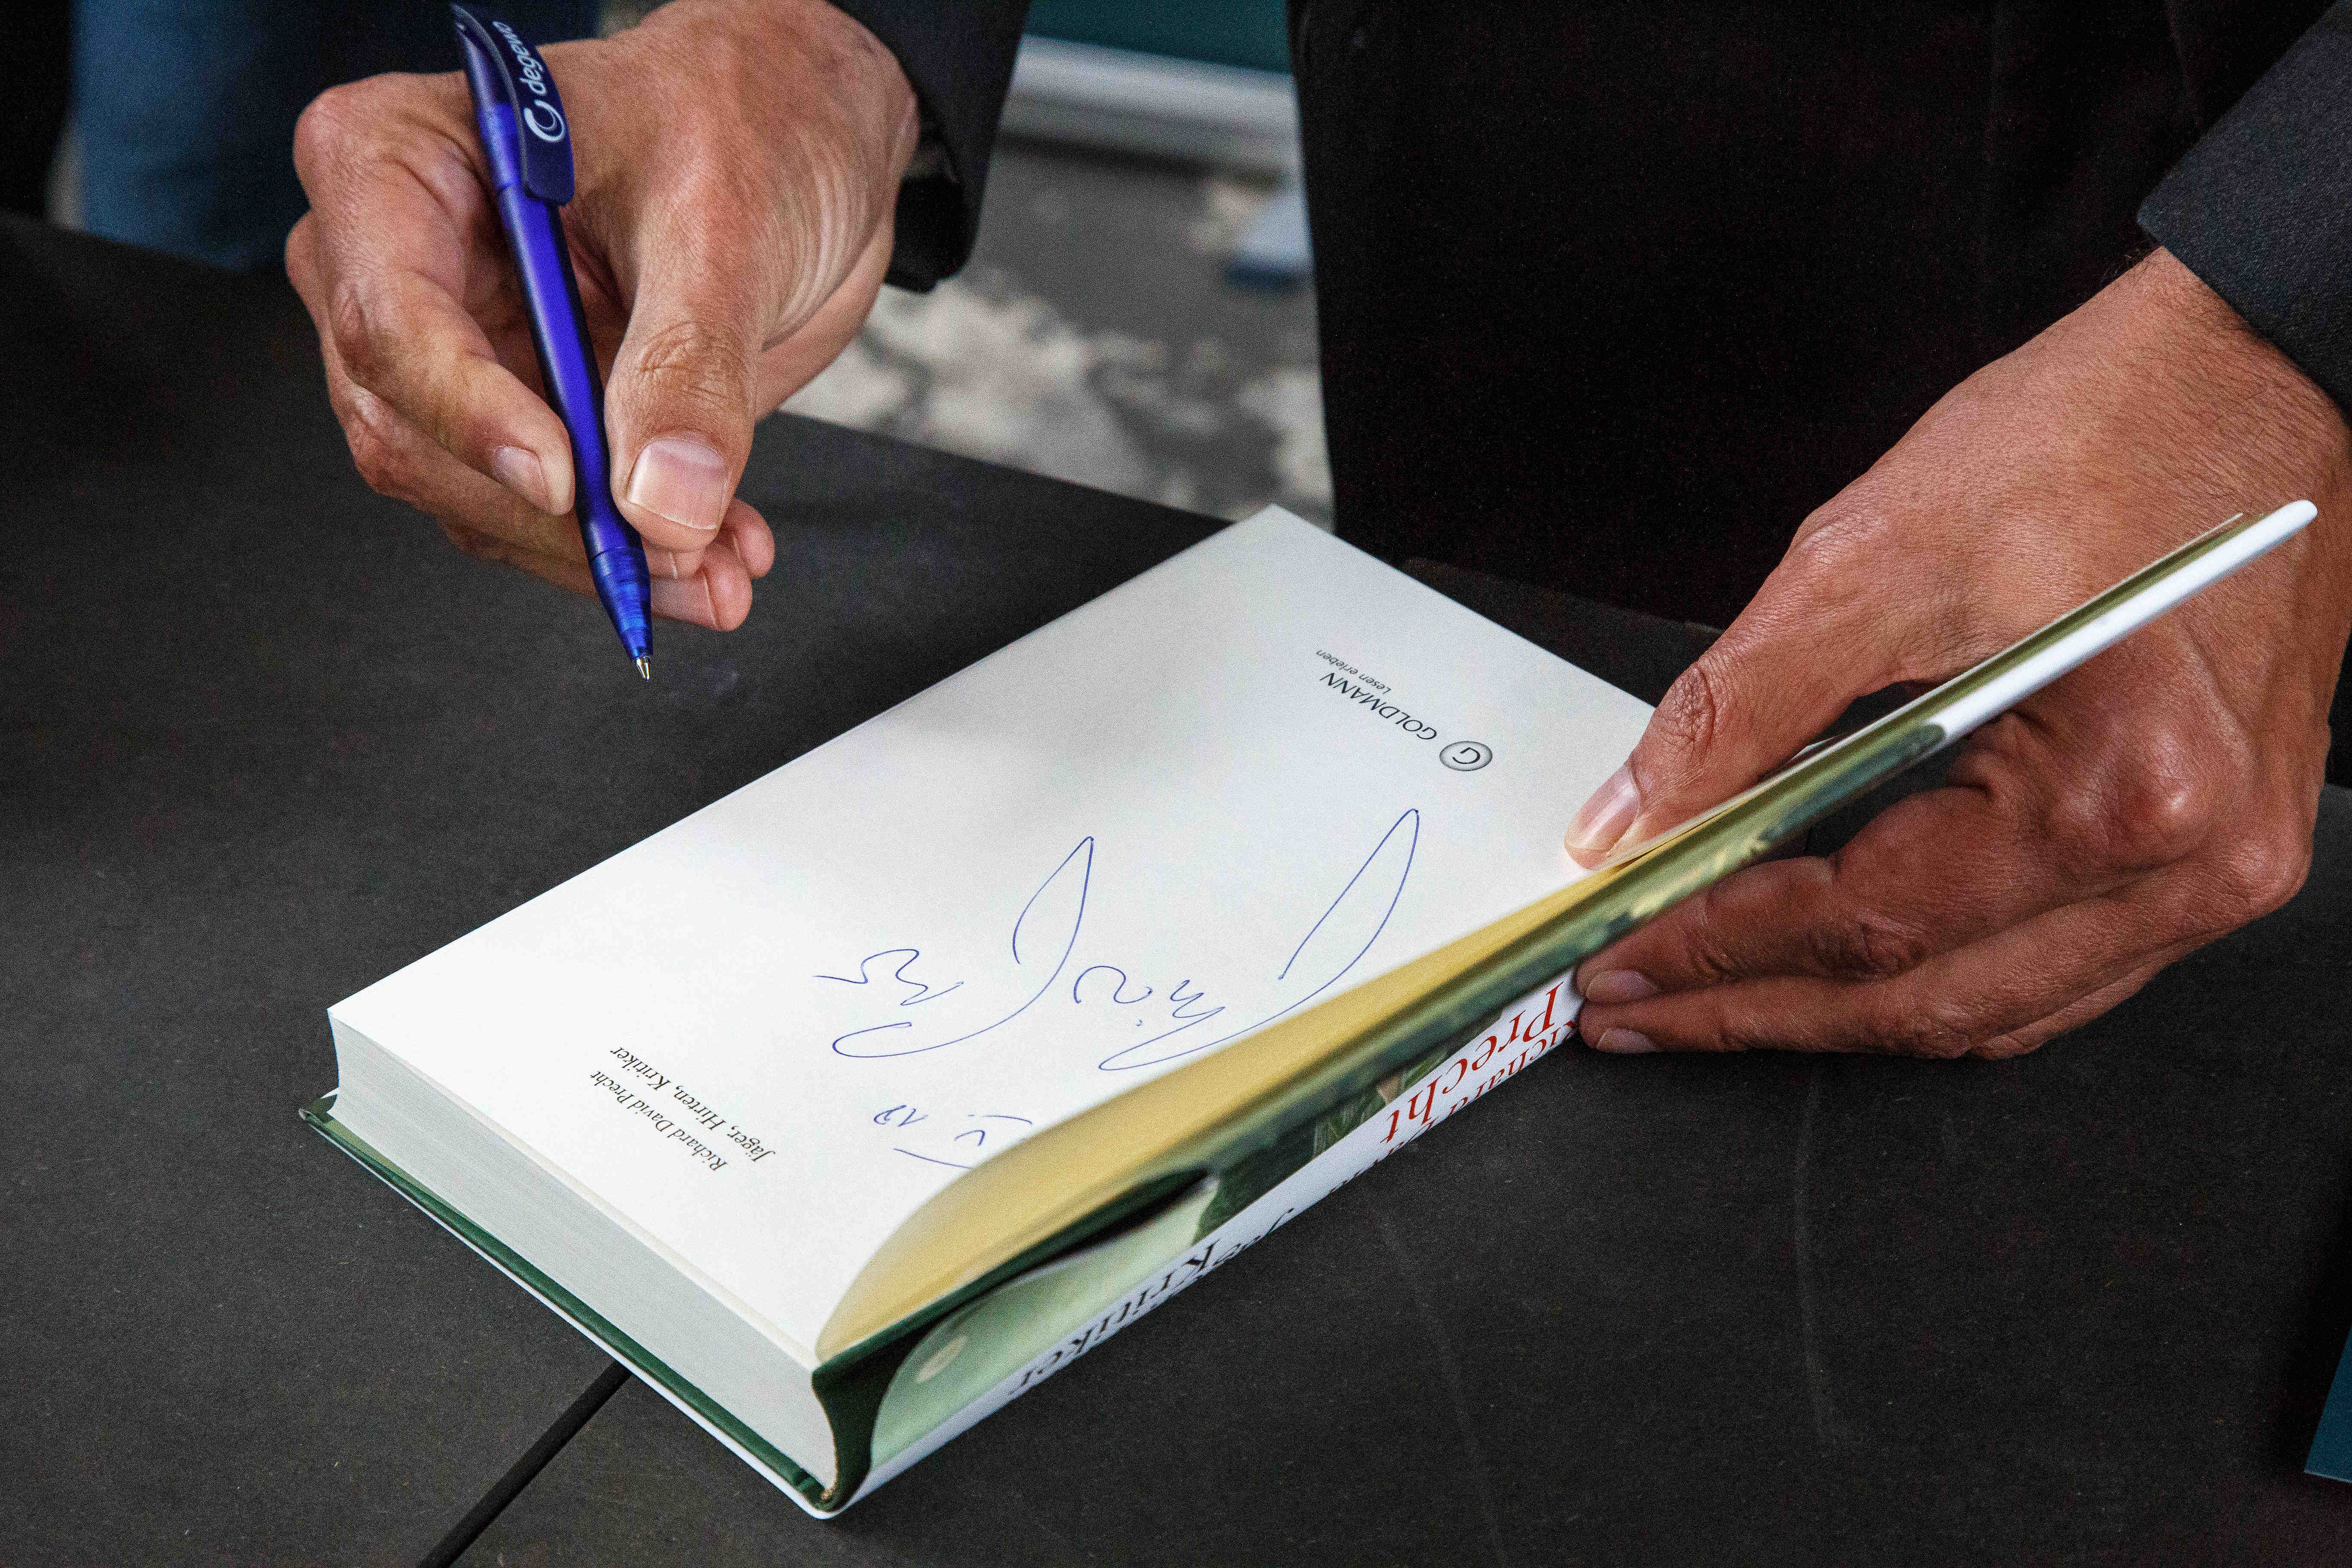
Signature of: richard david precht